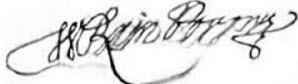
Signature of: william rainsborowe